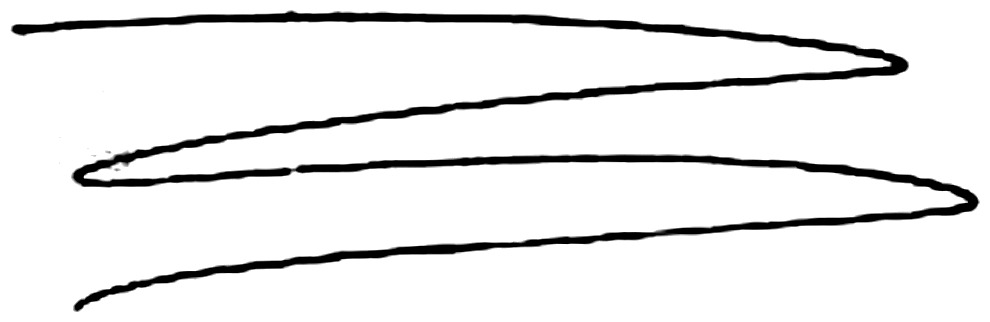
Signature of: jean luc dehaene